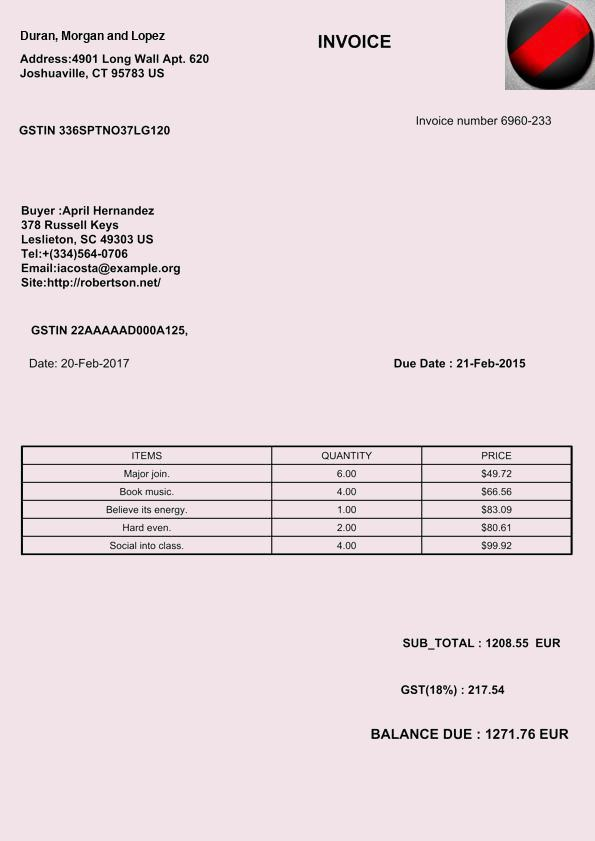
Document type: Invoice